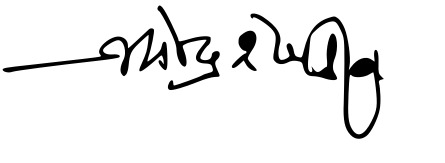
Signature of: jayendra shekhadiwala